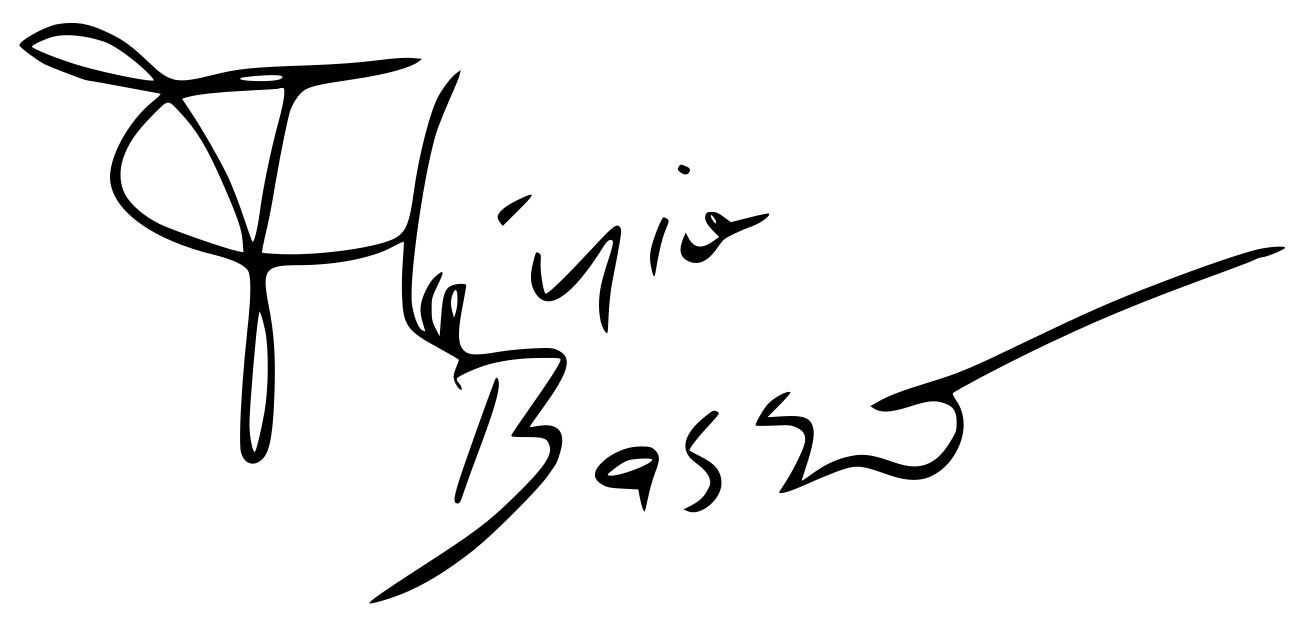
Signature of: júpiter maçã